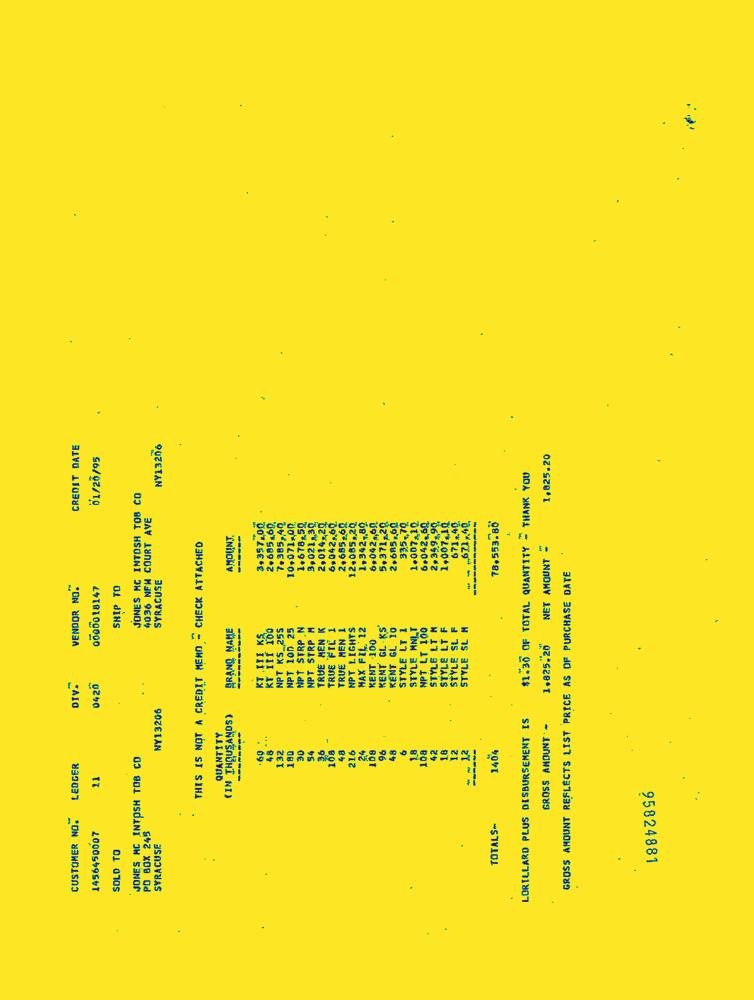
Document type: Invoice-Doc